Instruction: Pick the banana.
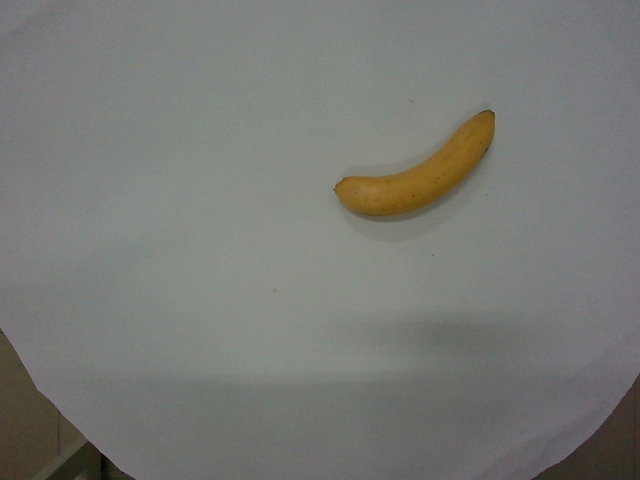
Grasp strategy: vertical